Question: What is the main concern?
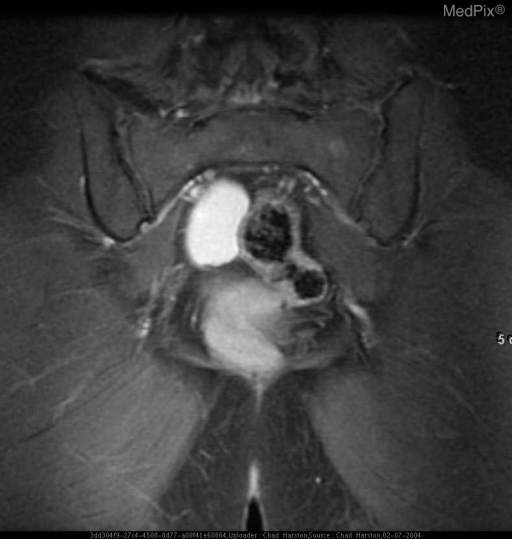
Answer: The findings suggest Ultrasound shows a mass replacing the right ovary with diffuse homogenous low-level echoes.  MRI demonstrates this mass to be high intensity on T1 weighted images and heterogenous low signal intensity on T2 weighted images.. Right ovarian mass with homogenous very high signal intensity on T1-weighted MRI.. The patient might have a history of Young woman with chronic cyclical pelvic pain.